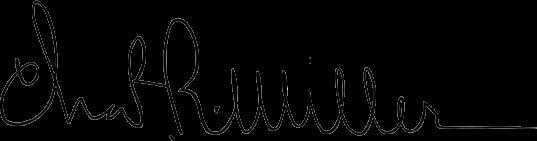
Signature of: charles r miller